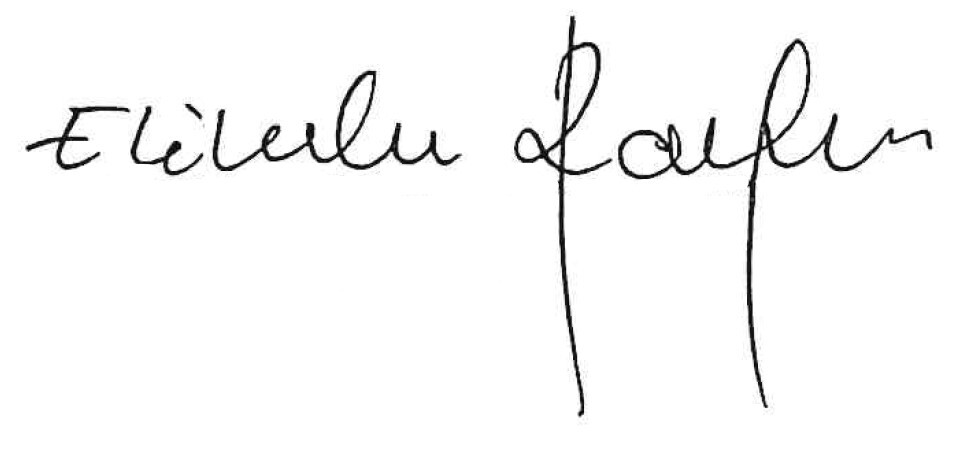
Signature of: elżbieta rafalska